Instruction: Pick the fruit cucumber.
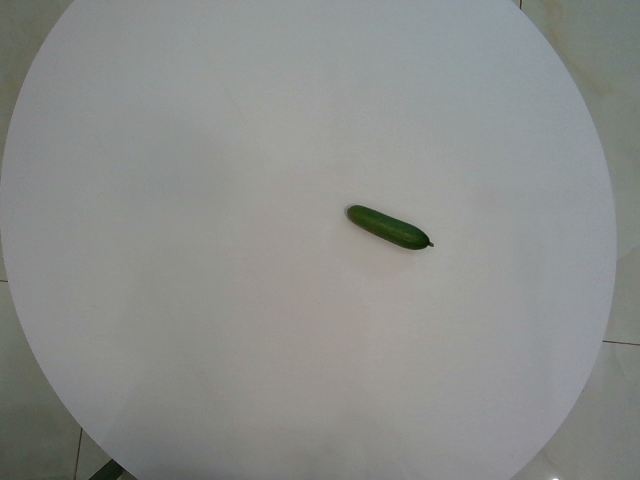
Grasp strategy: vertical